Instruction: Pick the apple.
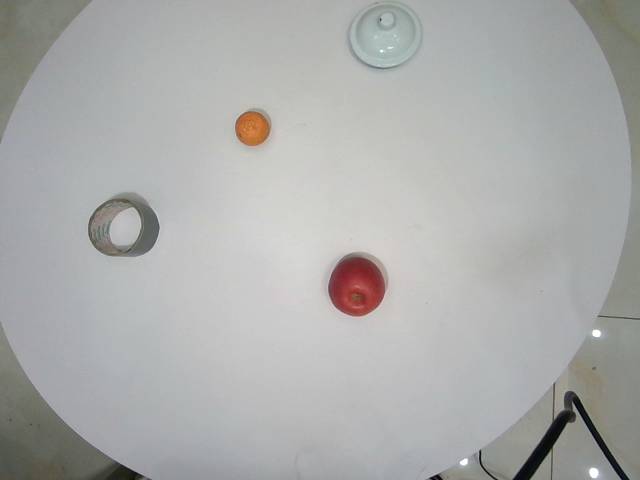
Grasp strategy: vertical